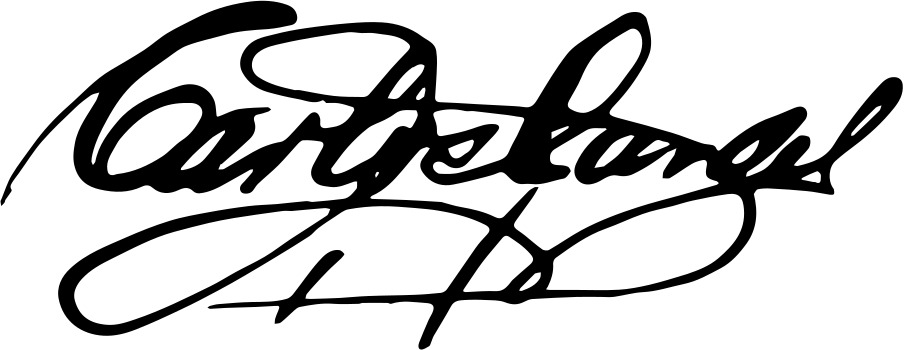
Signature of: carlos gardel